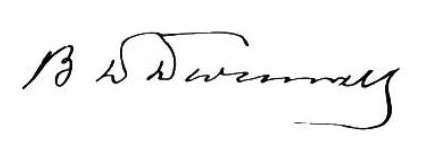
Signature of: benjamin d dwinnell